Question: How is the history relevant to the case?
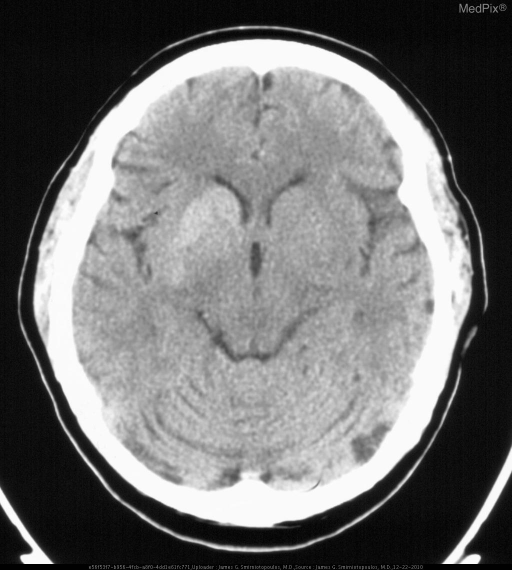
Answer: The patient's history of This previously healthy 50 y.o. woman presents with the acute onset of left sided hemichorea. is key in understanding the case.